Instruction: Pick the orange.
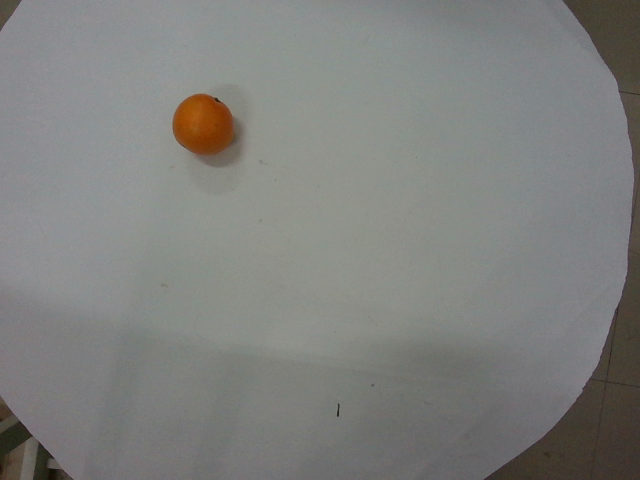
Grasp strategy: vertical